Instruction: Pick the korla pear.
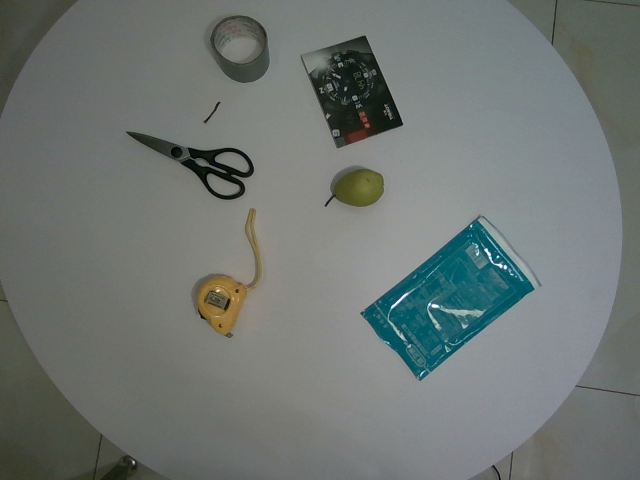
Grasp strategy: vertical